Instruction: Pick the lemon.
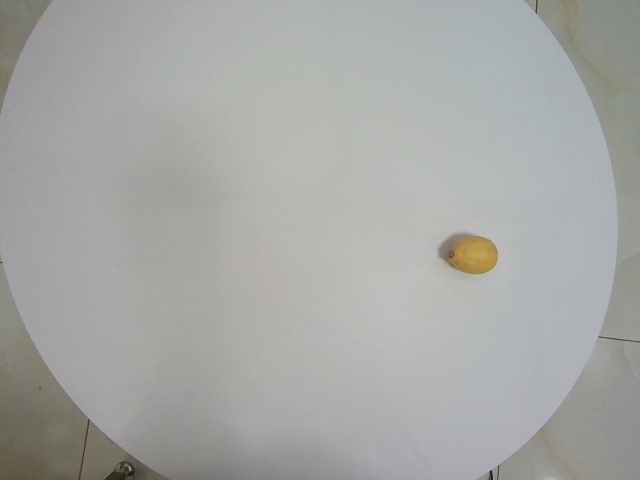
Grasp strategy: vertical